Question: What are the imaging findings?
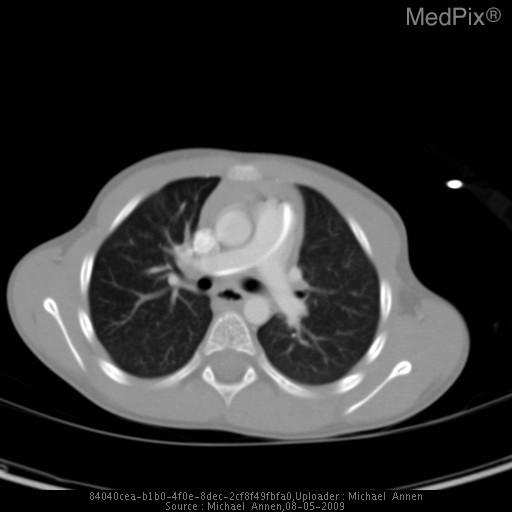
Answer: The imaging shows •  Image 1: Port-A-Cath hub with catheter dislodged with proximal catheter tip in proximal subclavian vein.  Notice the access needle (Huber needle) in the hub with contrast in the surrounding soft tissue.

• Image 2: Proximal tip of catheter in main pulmonary artery with distal end extending into the right pulmonary artery. Proximal tip of catheter in main pulmonary artery with distal end extending into the right pulmonary artery..